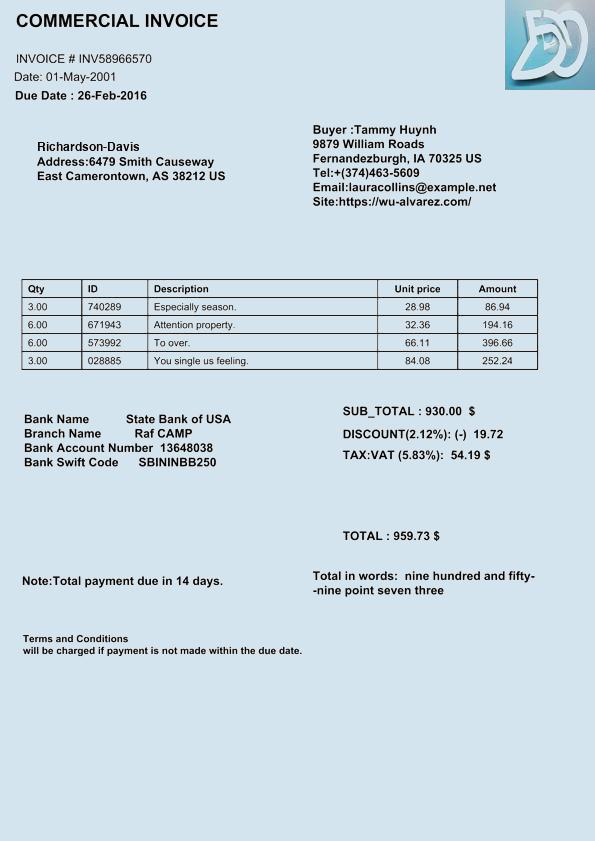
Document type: Invoice